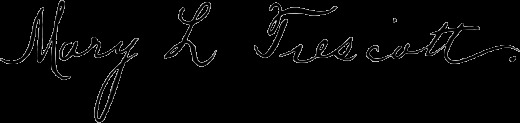
Signature of: mary luella trescott